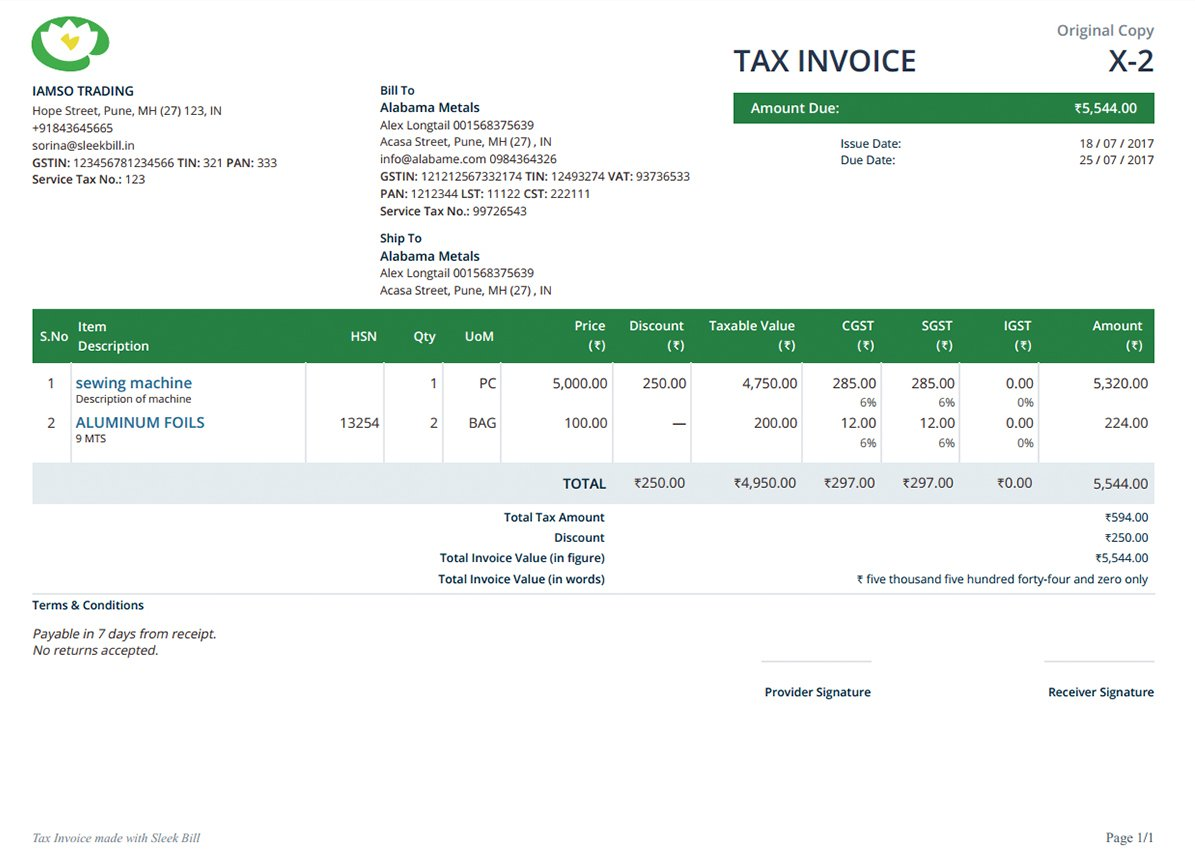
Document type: Invoice